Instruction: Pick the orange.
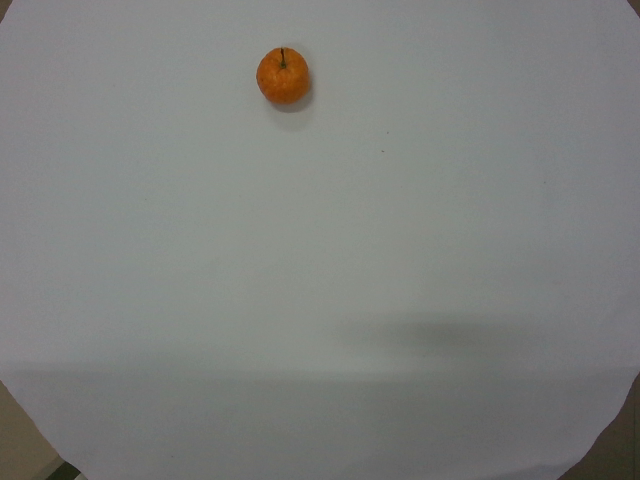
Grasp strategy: vertical